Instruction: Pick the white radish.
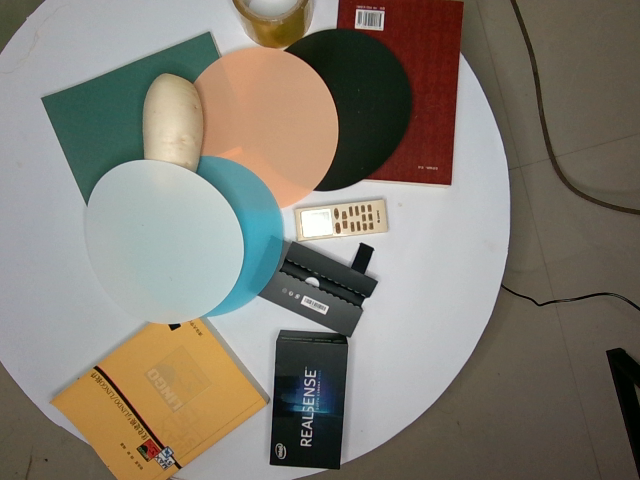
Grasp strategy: vertical